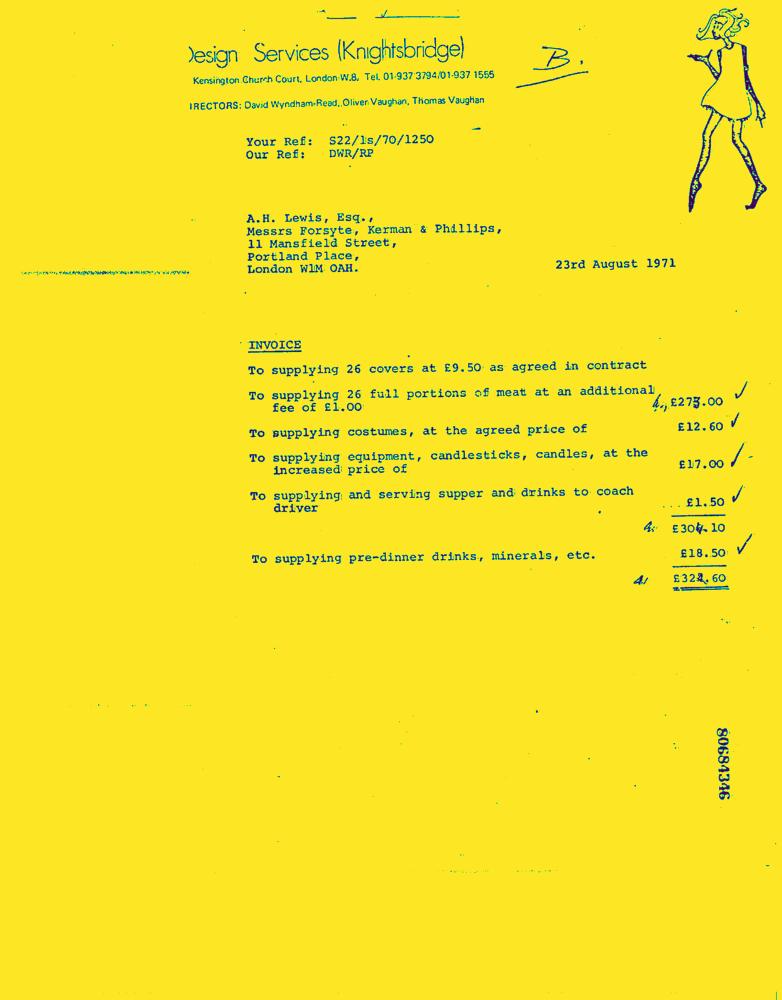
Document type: Invoice-Doc